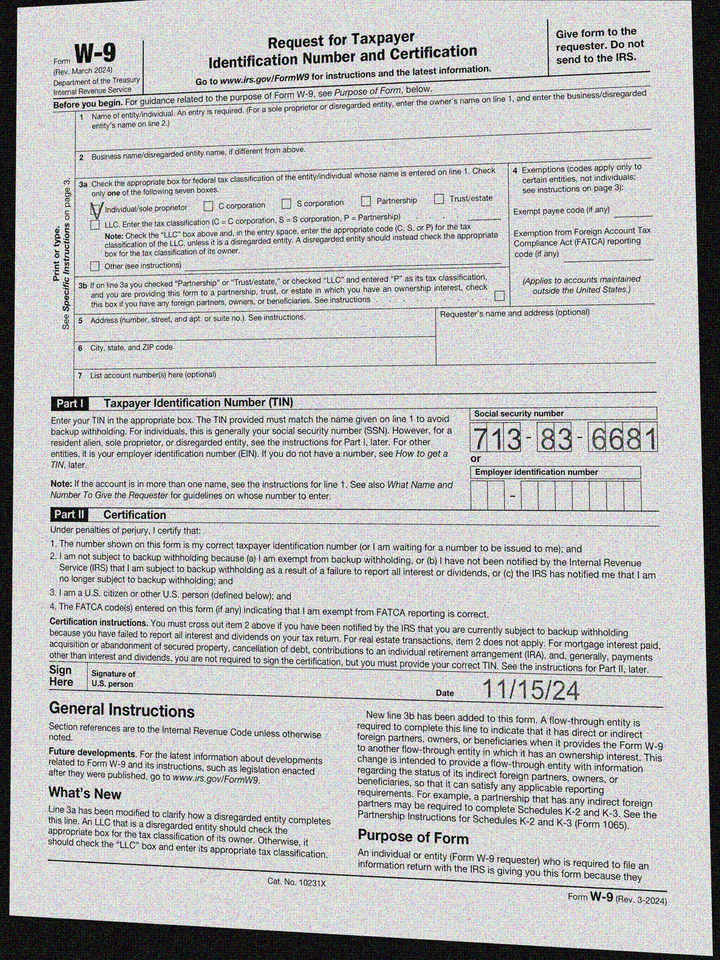
cbx: yes
ssn: 713836681
sdt: 11/15/24